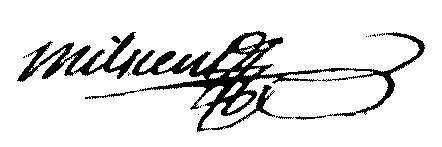
Signature of: marie joseph milscent